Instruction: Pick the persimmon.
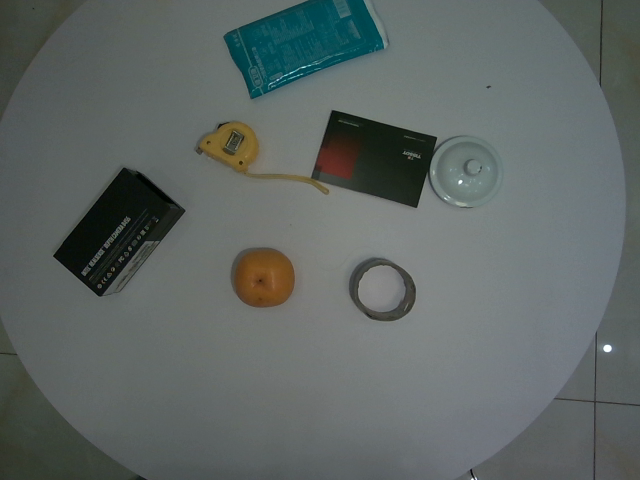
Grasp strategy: vertical